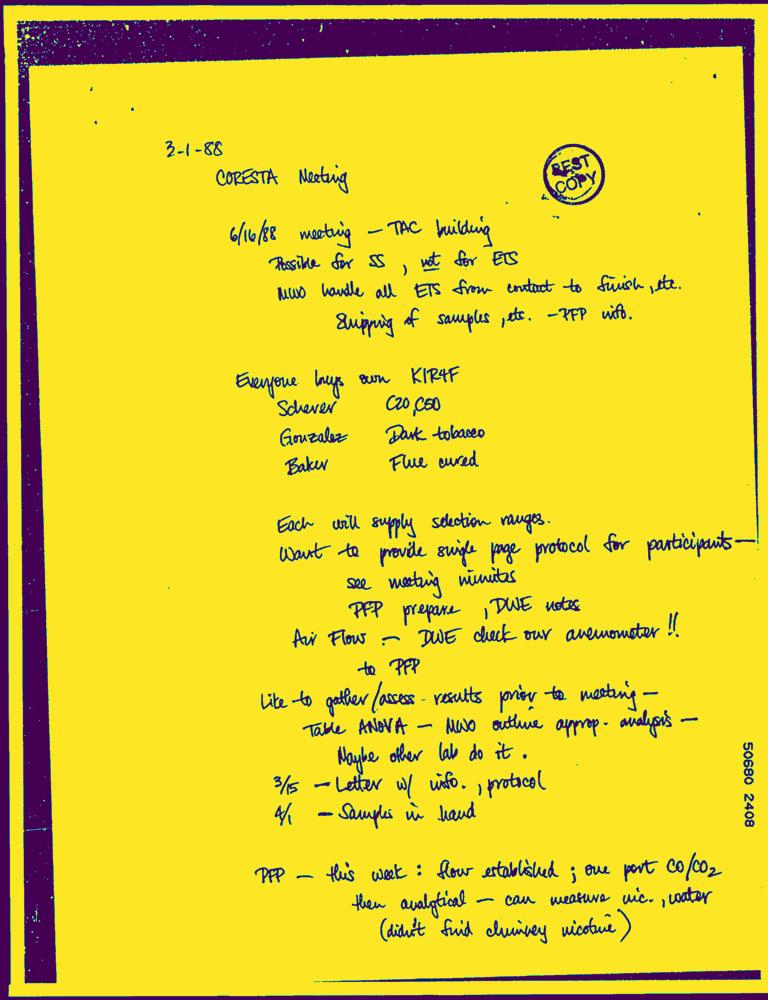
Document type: Hand-Written